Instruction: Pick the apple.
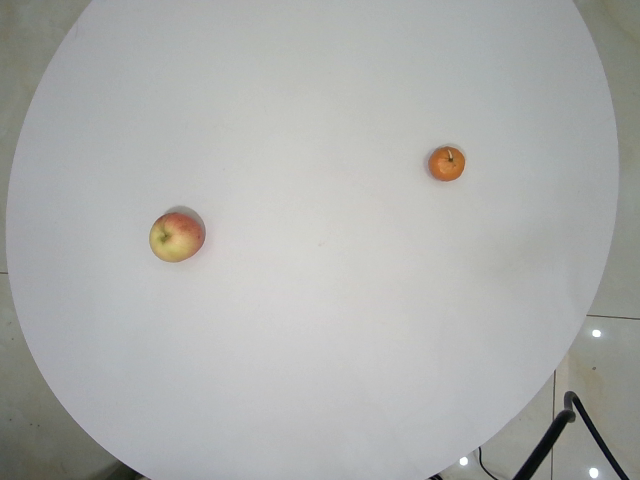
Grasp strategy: vertical